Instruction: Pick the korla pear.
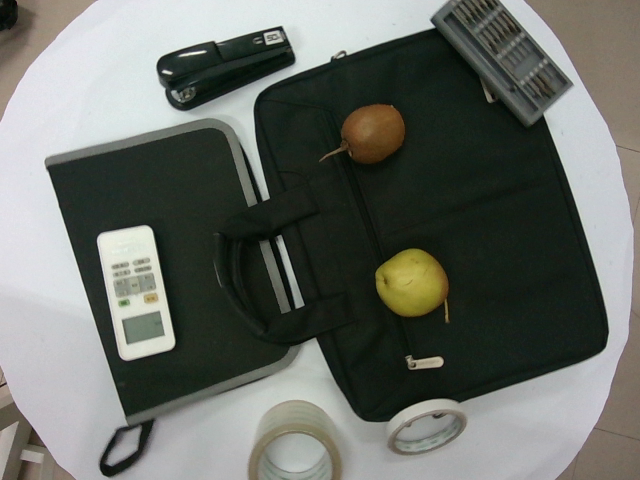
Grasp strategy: vertical